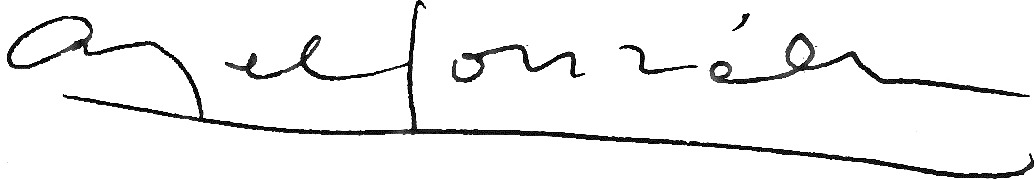
Signature of: ángel gonzález muñiz